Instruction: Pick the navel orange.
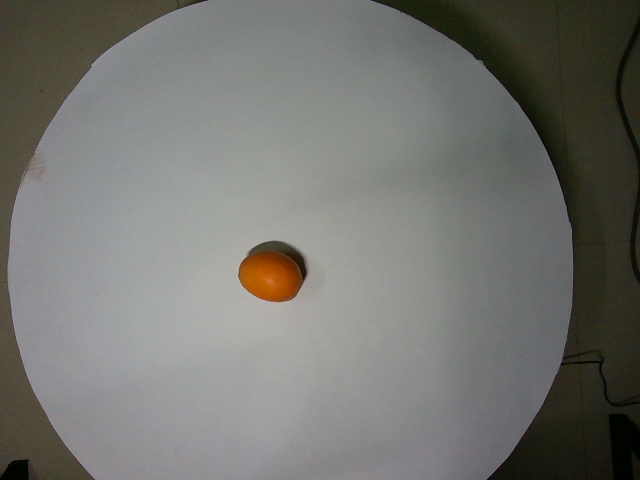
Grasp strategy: vertical